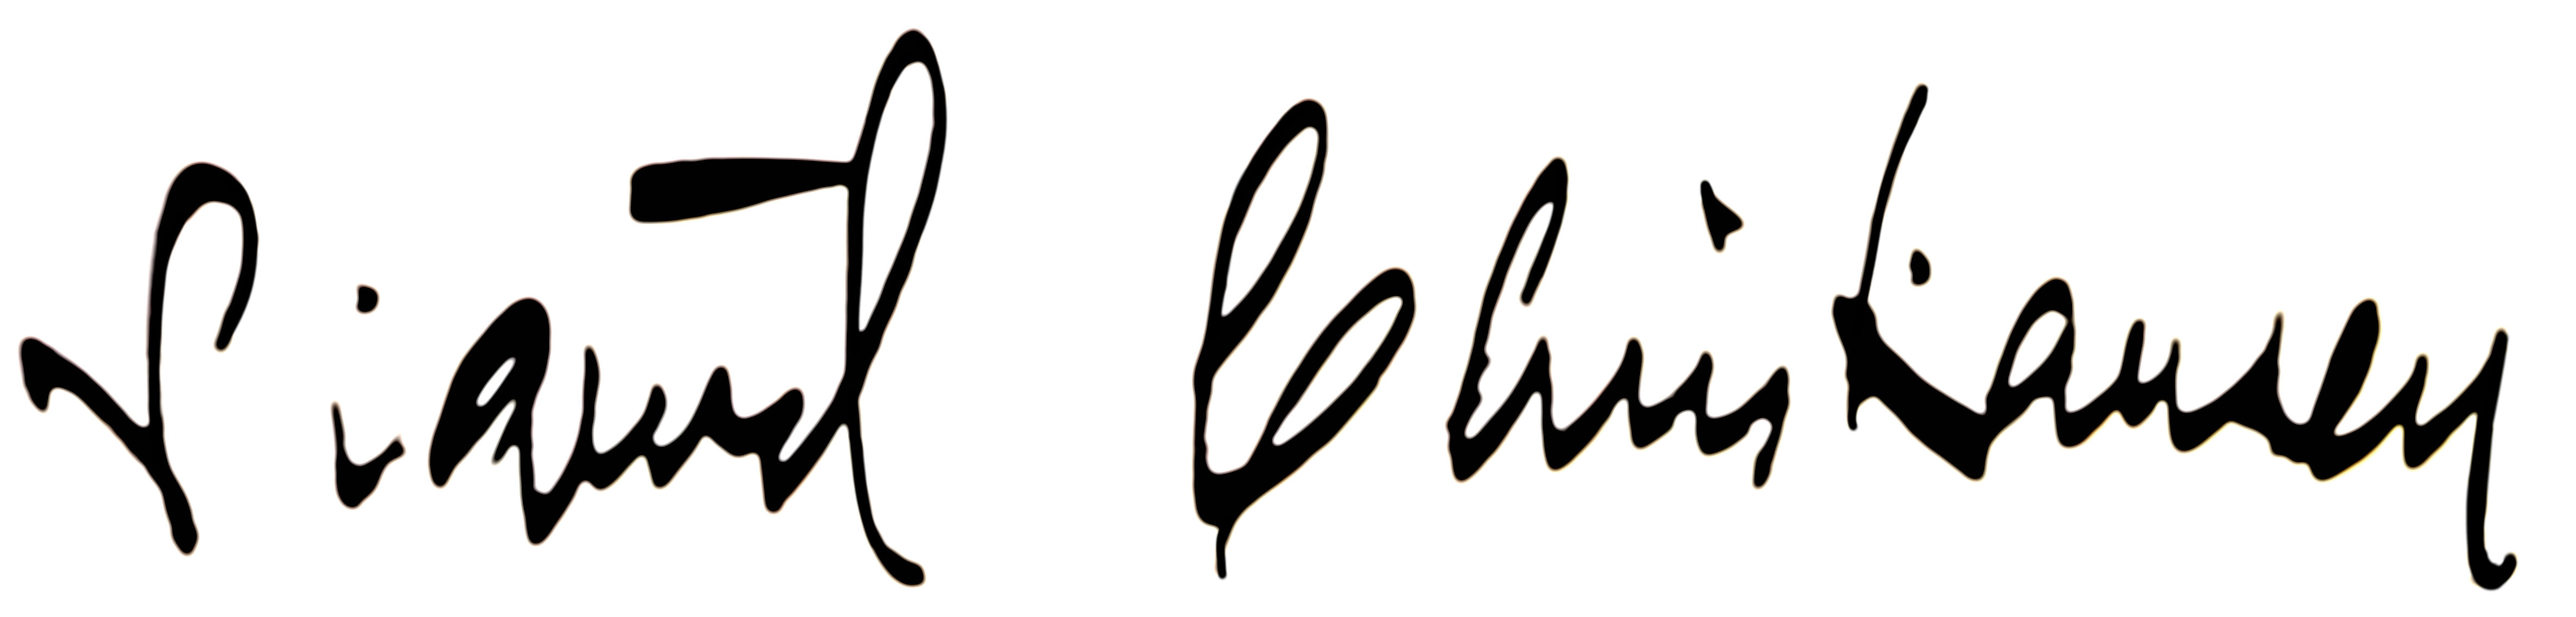
Signature of: sigurd christiansen